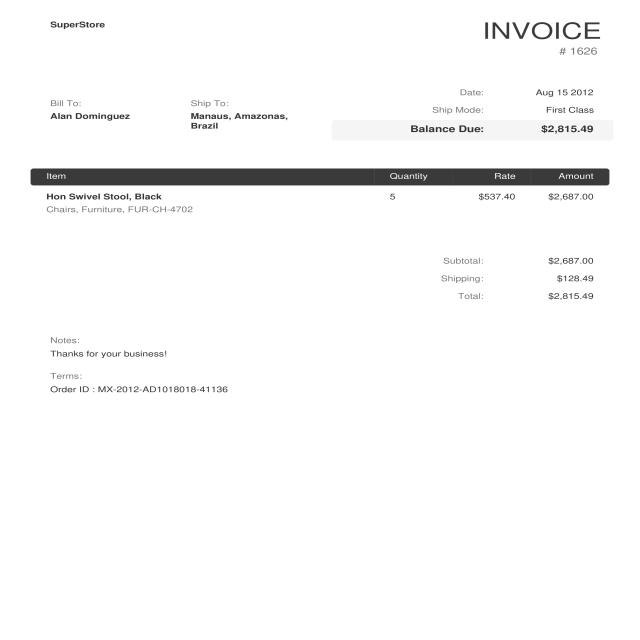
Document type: Invoice